Question: What is the potential diagnosis?
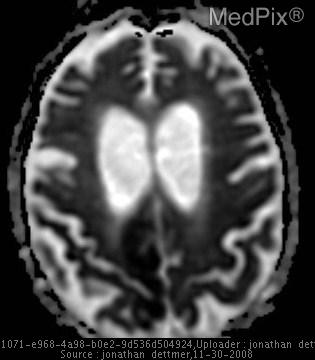
Answer: The possible diagnosis includes •  Ischemia (with or without infarction in the PCA distribution)
•  Hyperemia with Migraine
•  Hyperemia after seizure
•  Encephalitis (HSV or other)
•  Meningitis
•  Hypertensive Encephalopathy.